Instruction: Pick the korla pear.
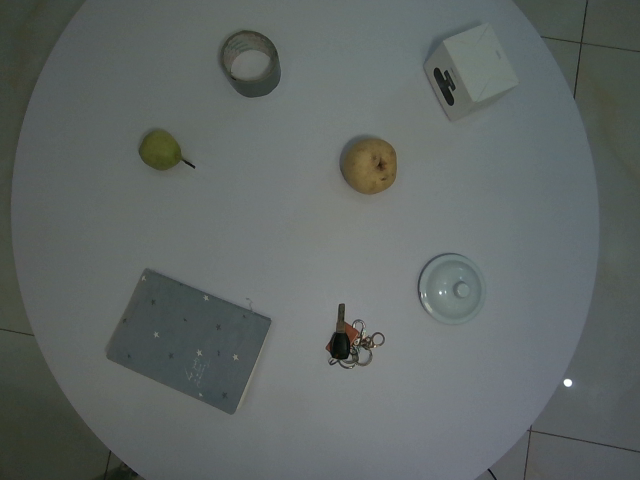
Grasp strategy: vertical